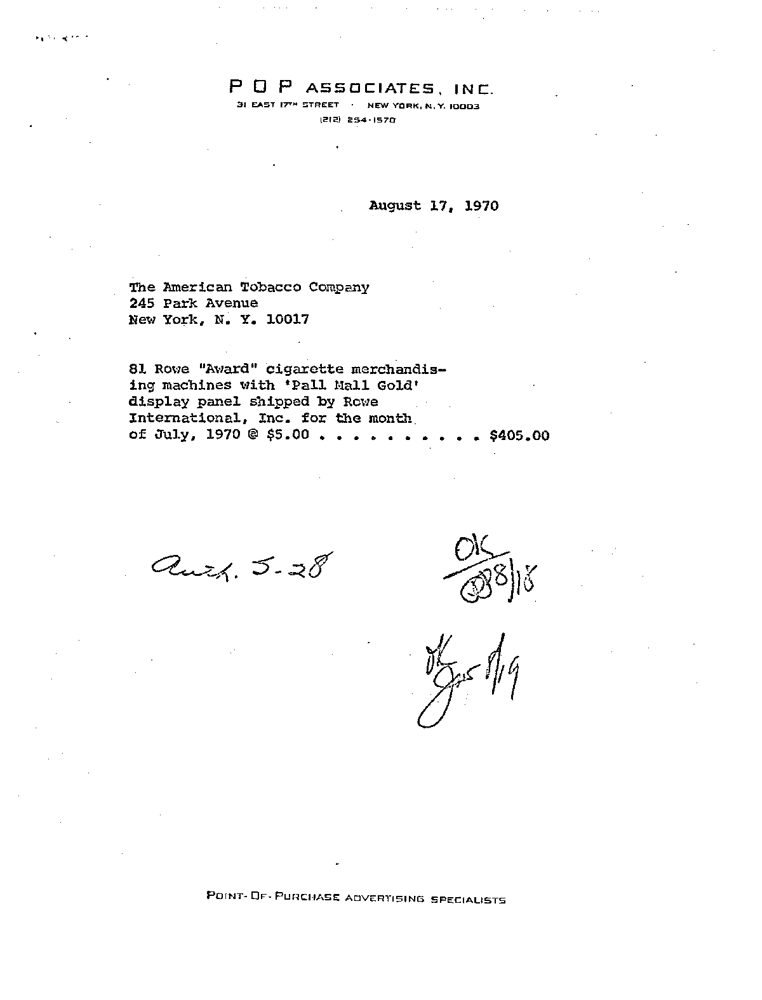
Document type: Invoice